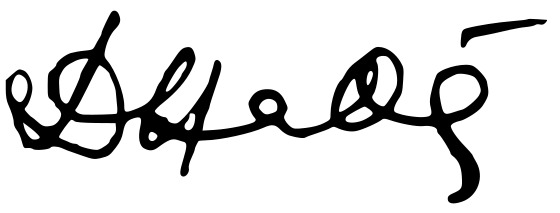
Signature of: dimitris psathas